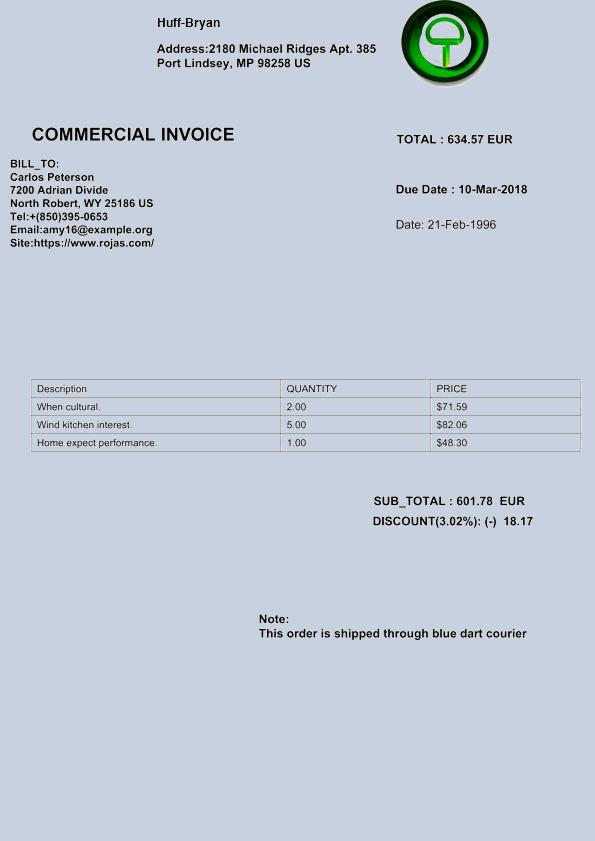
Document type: Invoice